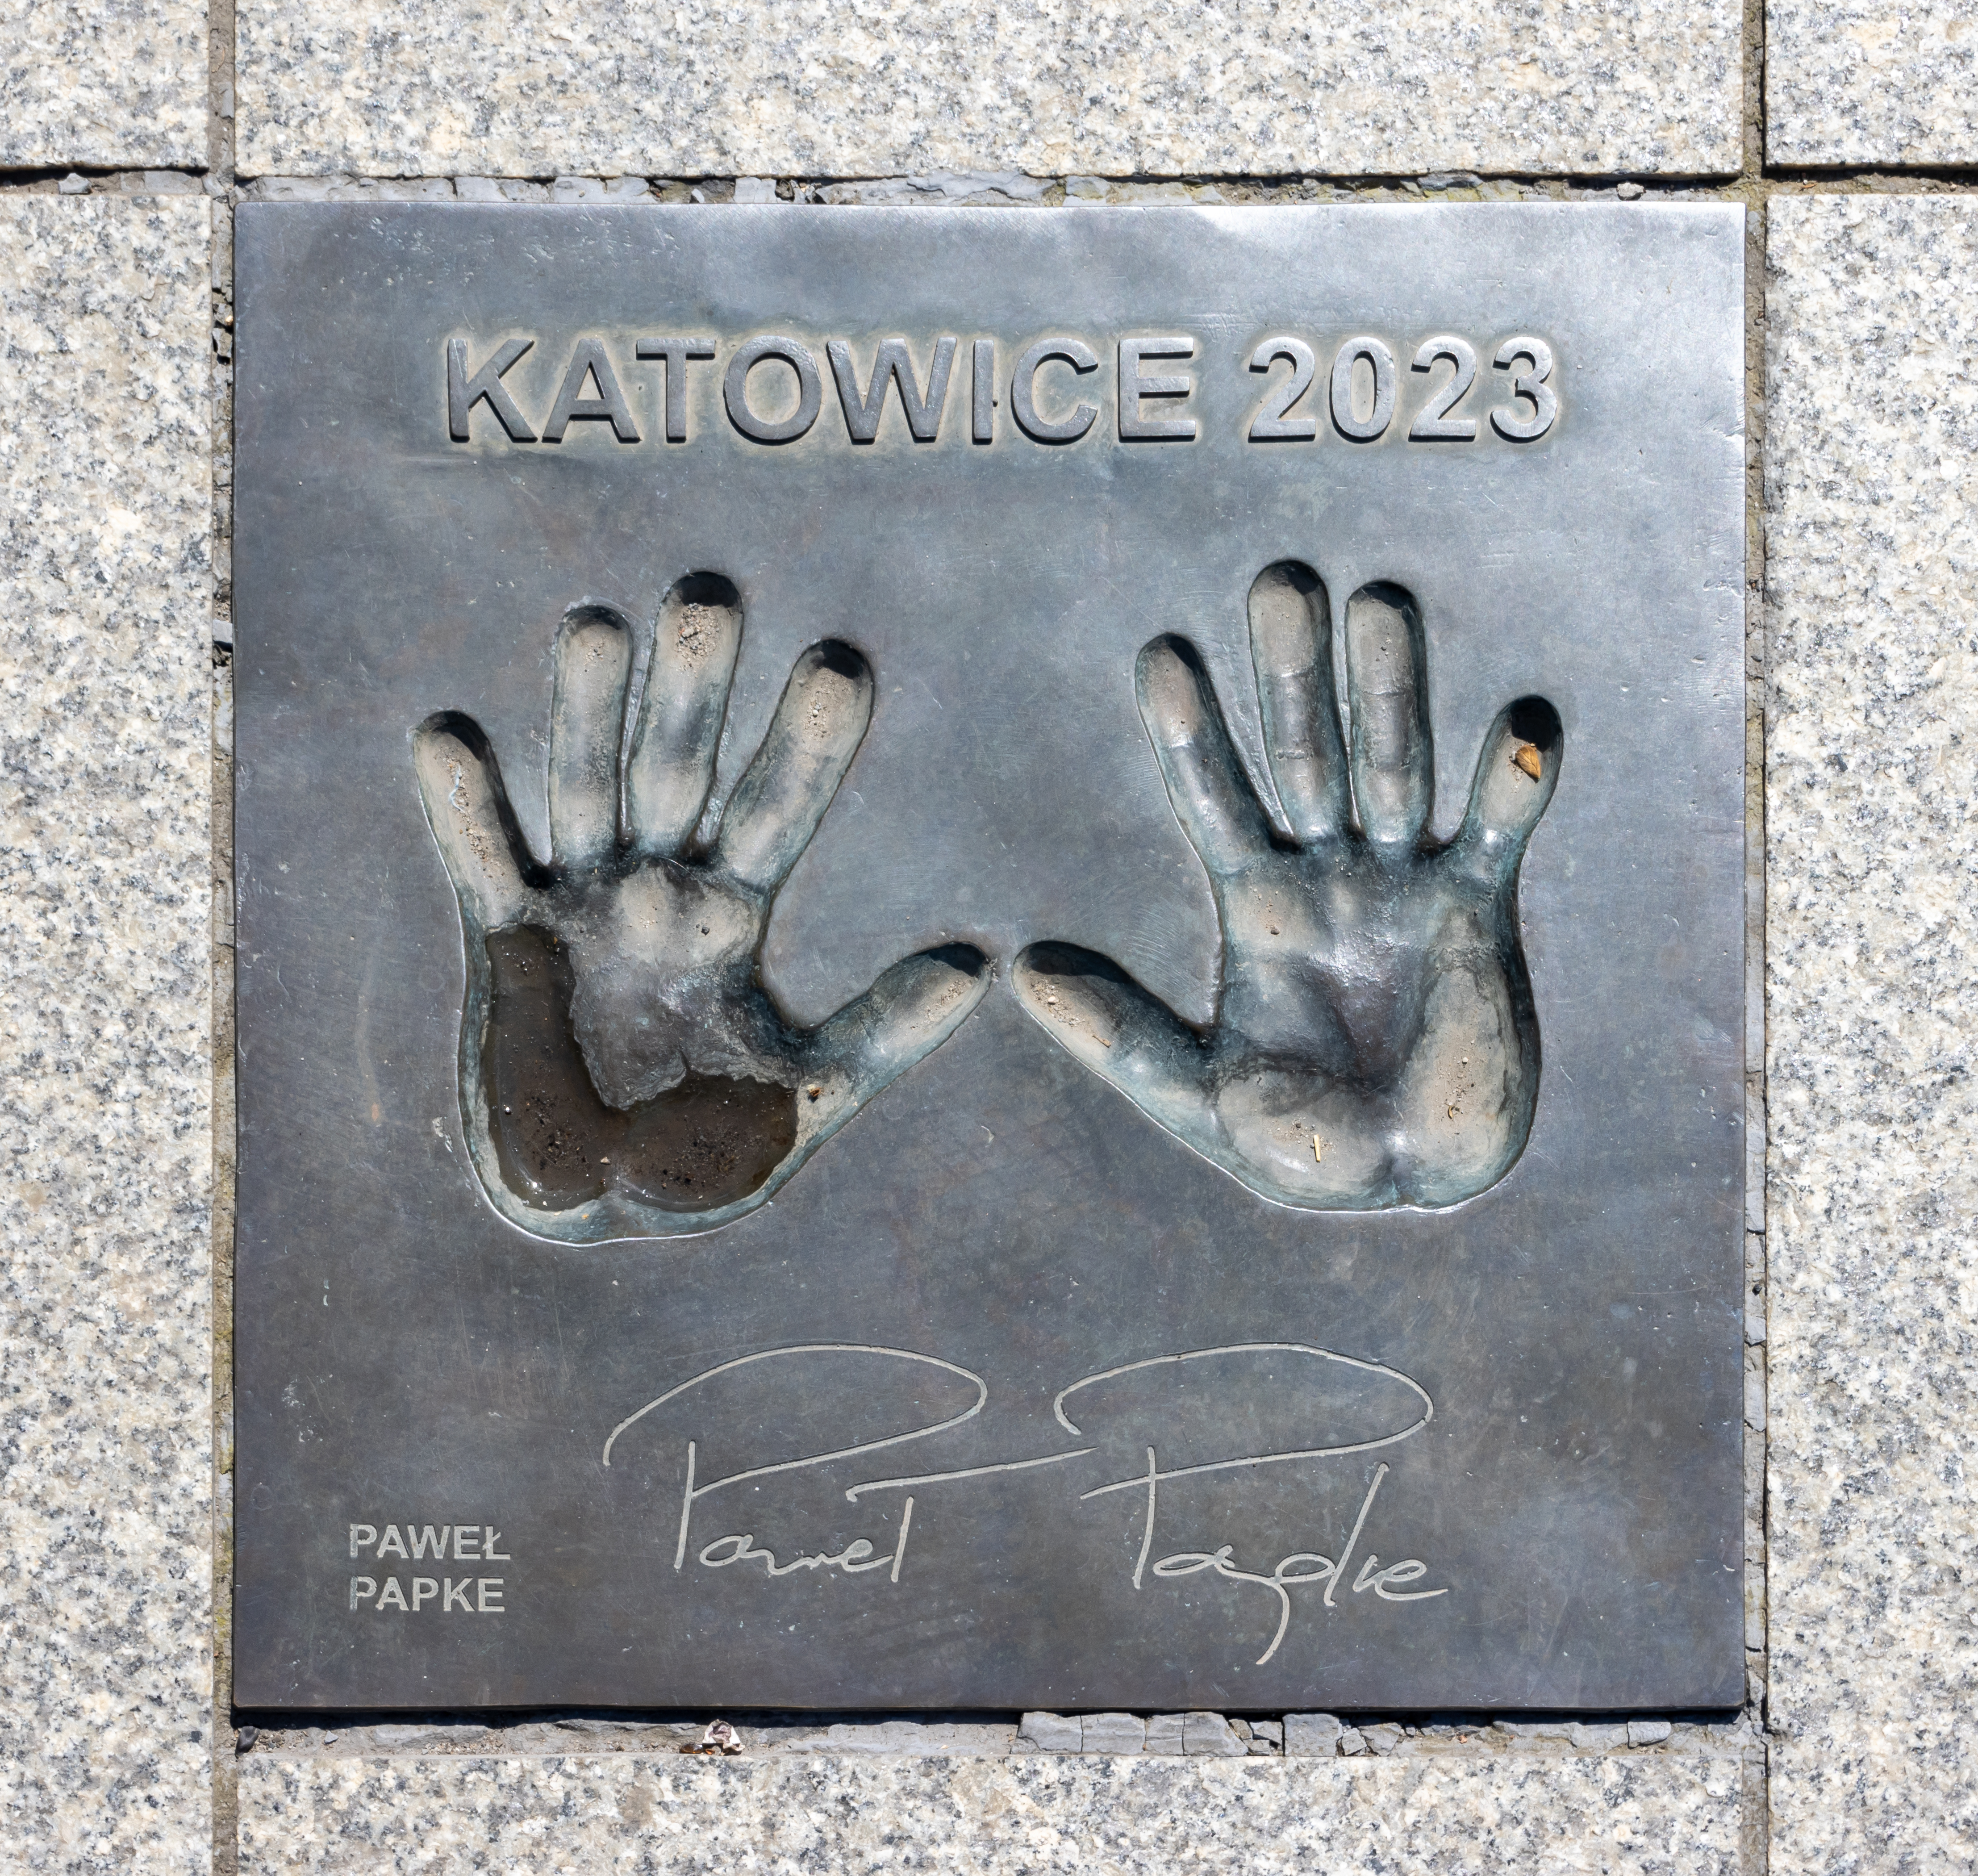
Signature of: paweł papke